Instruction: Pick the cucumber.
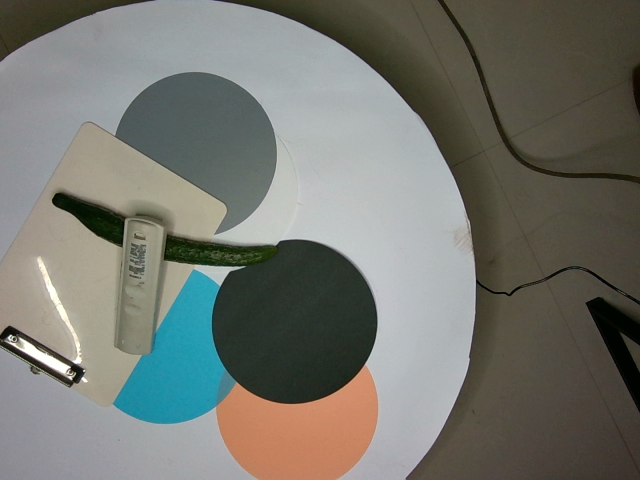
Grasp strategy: vertical